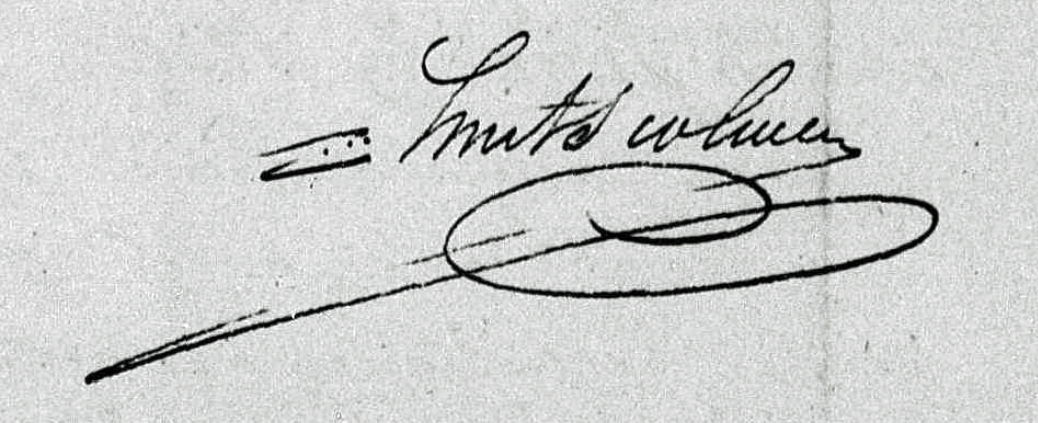
Signature of: jan smits van der goes